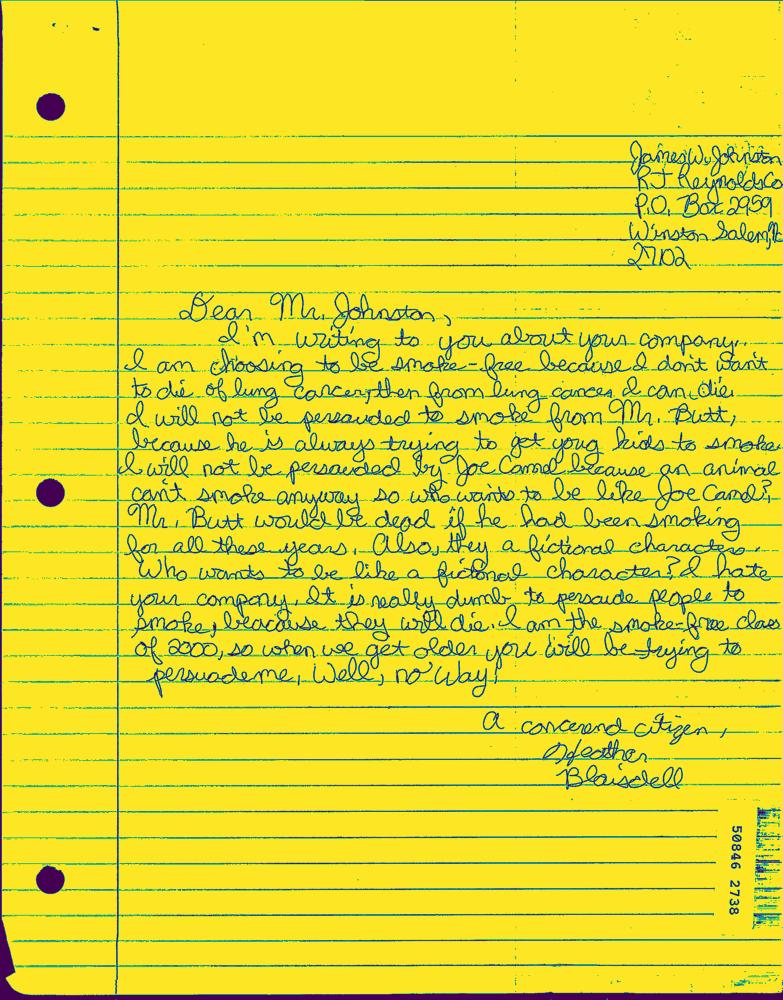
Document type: Hand-Written